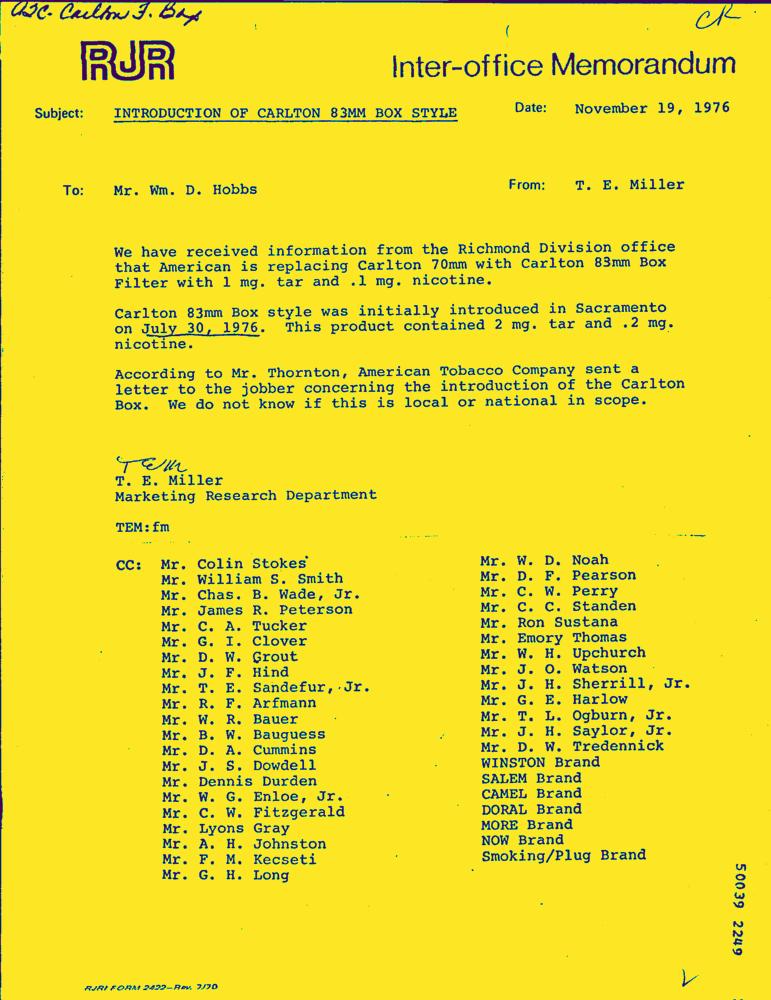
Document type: Letter-Doc